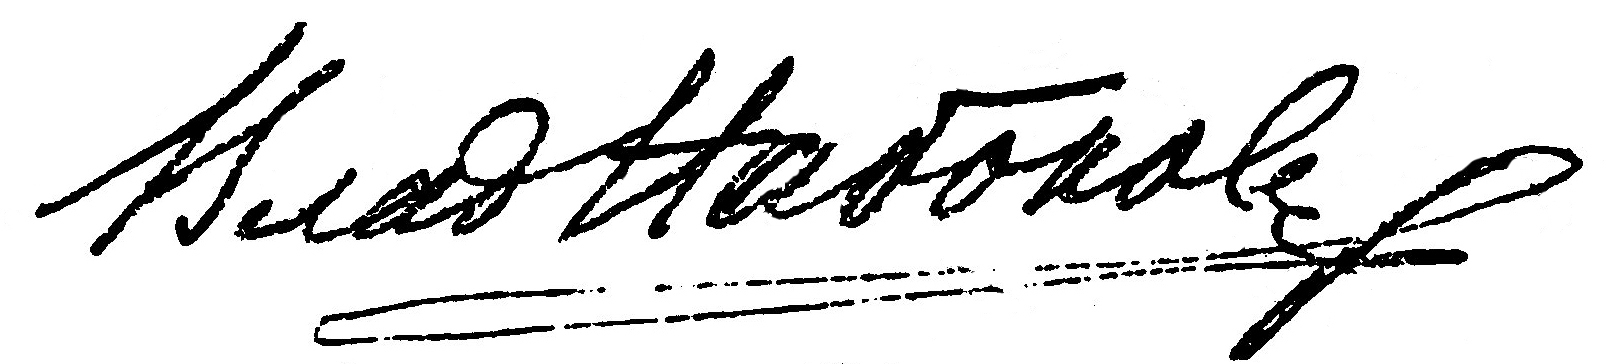
Signature of: vladimir dmitrievich nabokov